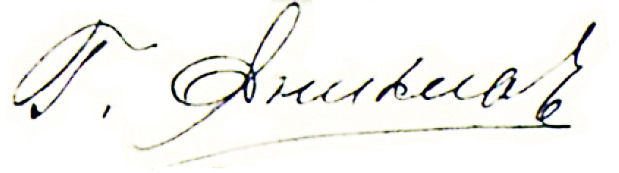
Signature of: gaisa enikeev